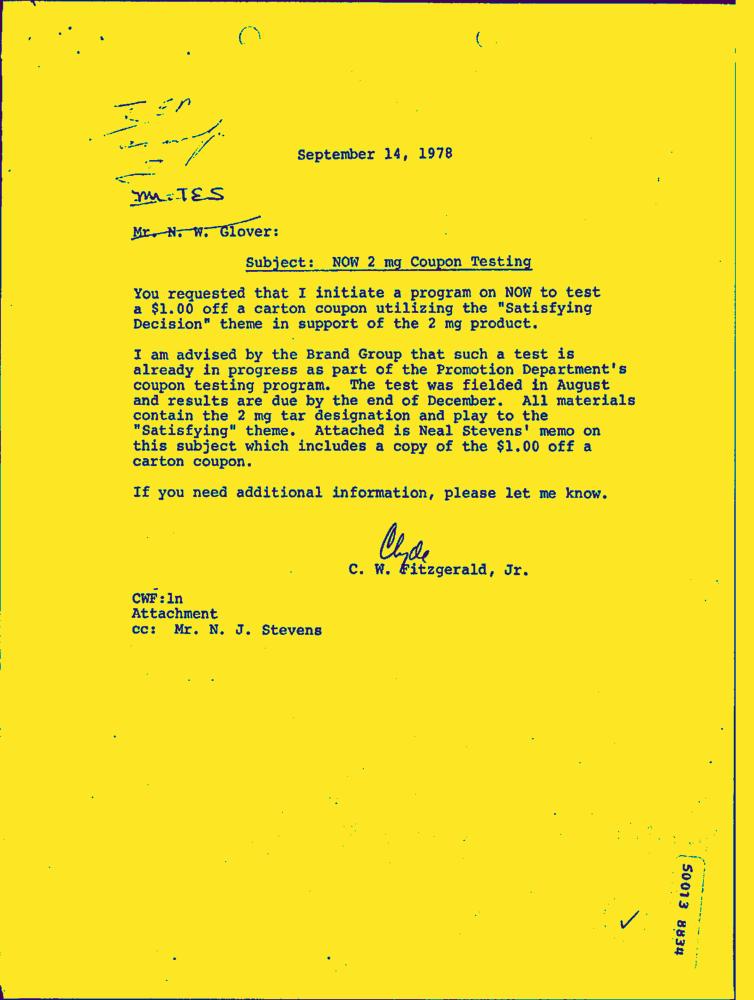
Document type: Letter-Doc